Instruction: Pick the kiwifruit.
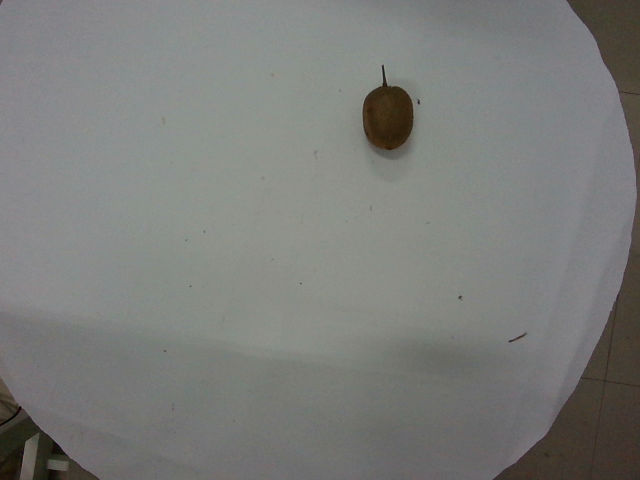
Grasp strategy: vertical